Please extract the written amount, numerical amount, recipient's name, date on the cheque, and the bank's name from the image.
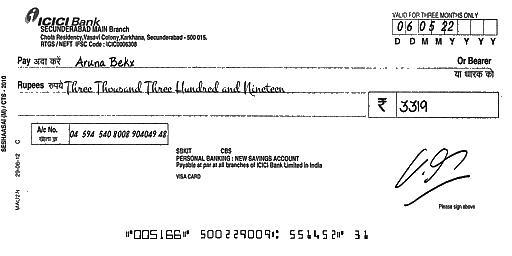
amt_in_words: Three Thousand Three Hundred and Nineteen
amt_in_figures: 3319
payee_name: Aruna Bekx
bank_name: ICICI Bank
cheque_date: 06/05/22